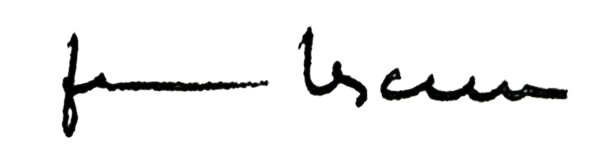
Signature of: jean lescure